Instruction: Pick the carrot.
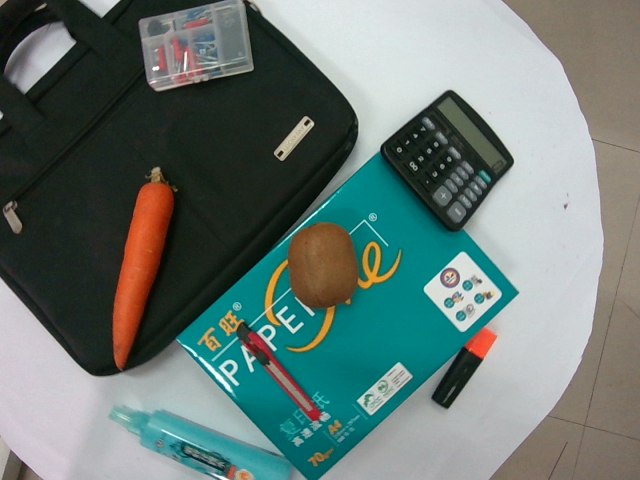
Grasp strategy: vertical